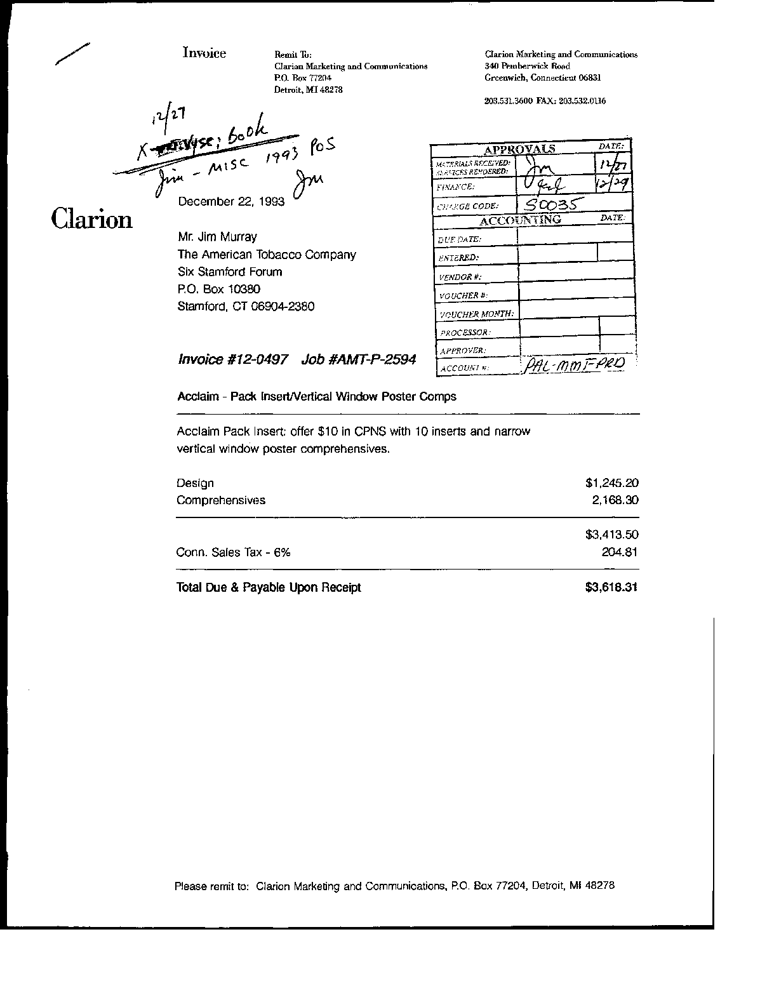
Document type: Invoice